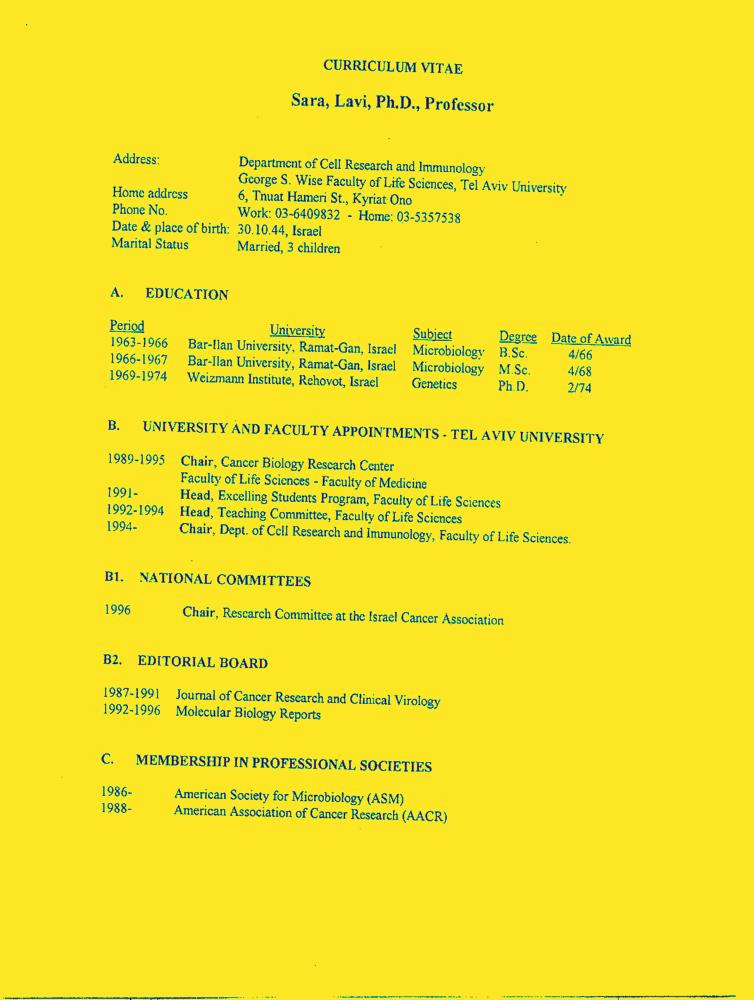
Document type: Resume-Doc